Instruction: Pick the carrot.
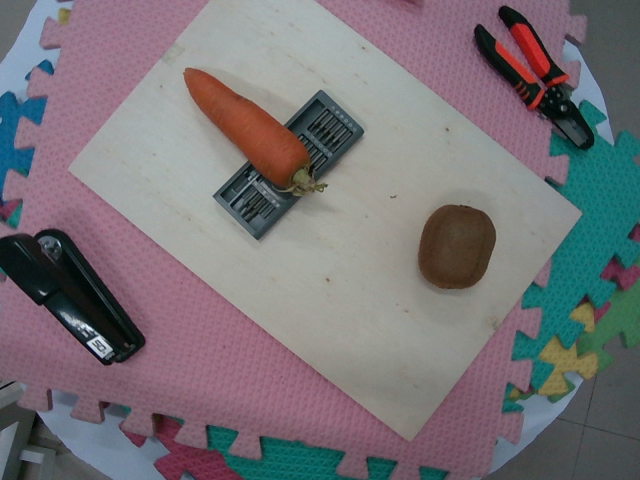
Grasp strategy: vertical